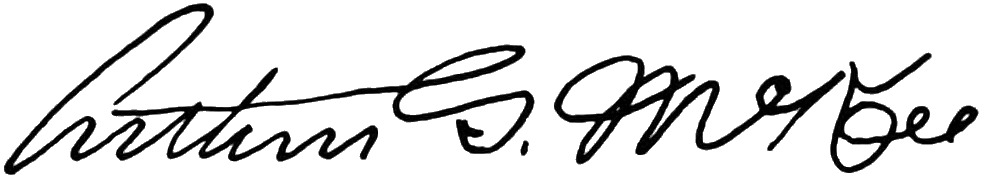
Signature of: arthur glenn mckee